Patient: Male, age 66
A 66-year-old man was referred to our hospital for evaluation of mild fever, blood-streaked sputum and chest discomfort for 7 days prior to admission. At five months before admission, a cough with minimal episodes of bloody sputum had developed. At that time, chest radiographs were said to be unremarkable. He denied having shortness of breath, wheezes, weight loss or night sweats. He works as a fisherman and has not smoked for 1 year but has a 30-pack-year history of tobacco use. His medical history was significant for cholecystectomy and laminoplasty for herniation of nucleus pulposus five years previously. His family history was noncontributory.
On presentation, the patient appeared to be in no distress, relatively. His blood pressure was 110/70 mmHg; heart rate 78 beats /min; respiratory rate 23 breaths /min; body temperature 37.60 C. Examination of the lung revealed slightly reduced breath sounds over the right lower lung. Cardiac examination revealed a regular rhythm without murmurs. Findings of the abdominal examination were normal and the extremities were without clubbing, cyanosis or edema.
The laboratory tests were as follows: WBC count, 15.7x103/uL with 78% neutrophils, 13% lymphocytes, 7% monocytes, 1% eosinophils and others 1%; Erythrocyte sedimentation rate, 44 mm/h; hemoglobin, 14.4 g/dL; hematocrit, 41.4%; platelet count, 313x103/uL. Other laboratory findings including liver function, blood glucose level, renal function, electrolytes and urine microscopy, were all within normal limits. Arterial blood gas analysis on room air revealed a pH of 7.459, Pco2 of 36.8 mmHg and Po2 of 76.9 mmHg. The chest radiograph obtained at the time of admission showed a round mass in the right lower lobe (Figure 1). The chest CT scan performed at the referring hospital confirmed the presence of a 4x4 cm-sized, smoothly marginated, soft tissue density with central lower density in the right lower lobe.
An initial diagnosis of subclinical infectious disease or necrotizing solitary mass was made; the patient was treated with empirical antibiotics. However, mild fever and blood-tinged sputum persisted despite the use of broad-spectrum antibiotics. The lesion looked larger on a chest radiograph. The patient still felt well, apart from the mild fever. Sputum culture findings were negative for bacteria and fungus. Tuberculosis smear was negative and cultures were pending. Sputum cytology testing results were also negative.
The chest CT scan documented a slightly increased size of the mass, with more increased extent of the central low density compared with the previous chest CT and no mediastinal or hilar lymphadenopathy (Figure 2). The patient declined bronchoscopy and therefore, percutaneous fine needle aspiration was performed. Only blood without pus was aspirated and the results of aspirates were negative for routine bacterial Gram's stain and culture, including acid-fast bacilli and fungi, thus ruling out infectious process.
To define the exact etiology of the radiologic findings, thoracoscopic wedge biopsy of the left lower lobe demonstrated the mass to be contained within the lateral basal segment and the medial basal segment of the left lower lobe. On gross section, the mass was 10x9x7 cm in size, sharply circumscribed and smoothly contoured. It had no involvement to the chest wall and no endobronchial component, but extended centrally to hilar areas. Light microscopic examination demonstrated a tumor composed of malignant epithelial components and mesenchymal components. The carcinomatous components consisted of poorly differentiated squamous cell carcinoma and the sarcomatous components were considered chondroid sarcoma in the light of microscopic findings (Figure 3). Light microscopic immunohistochemical analysis showed that the tumor cells in the carcinomatous component reacted with anti-epithelial membrane antigen (EMA) antibody and the tumor cells in the sarcomatous component reacted with anti-vimentin antibody (Figure 4). He underwent workup for distant metastasis, the findings of which were unremarkable. Therefore, left lower lobectomy was performed with lymph node dissection. There was no microscopic evidence of lymph node metastases making this the international TNM stage lb (T2N0M0) lesion.
After surgical resection, mild fever and blood-tinged sputum disappeared. His postoperative course was uneventful without major complication. At 6-month follow-up, there remains no evidence of metastasis or tumor recurrence
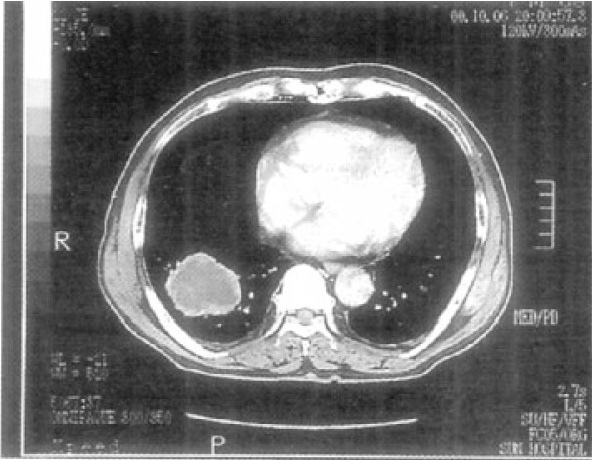
Image caption: The chest CT shows a large cystic mass with central low density and no mediastinal or hilar lymphadenopathy.